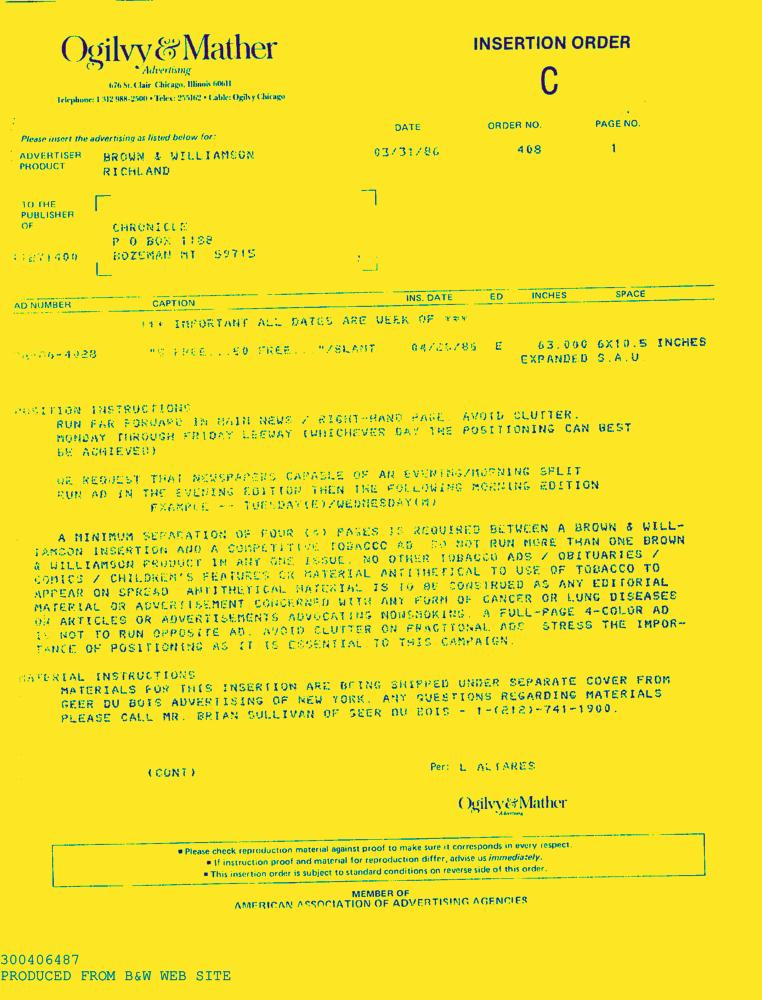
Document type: AD